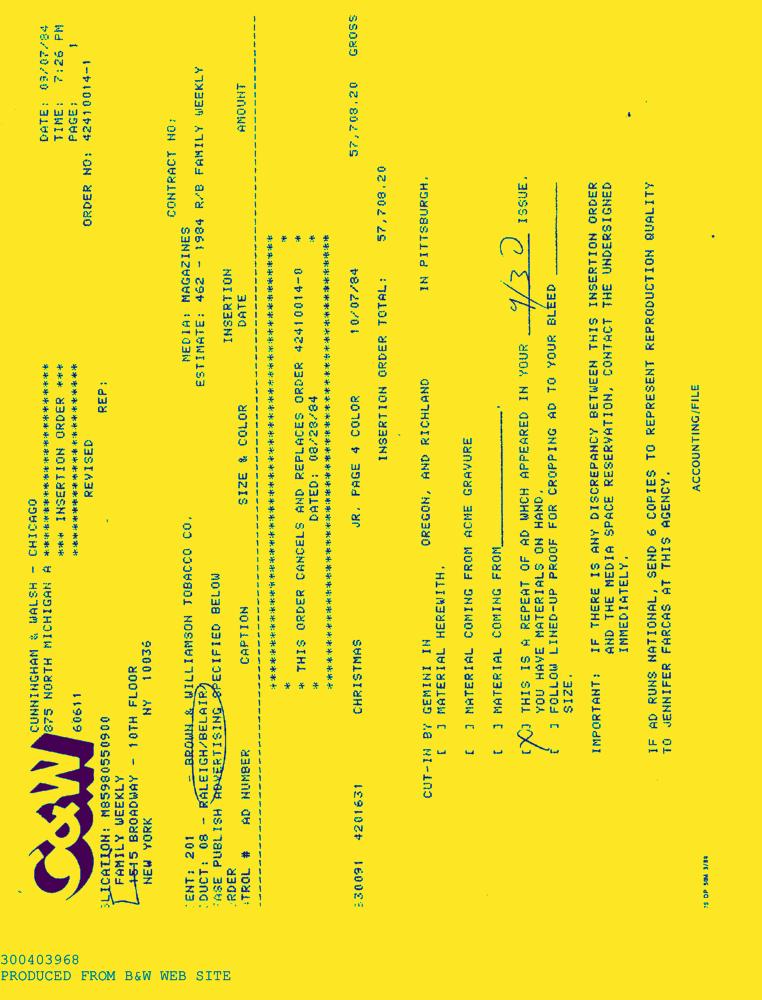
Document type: AD